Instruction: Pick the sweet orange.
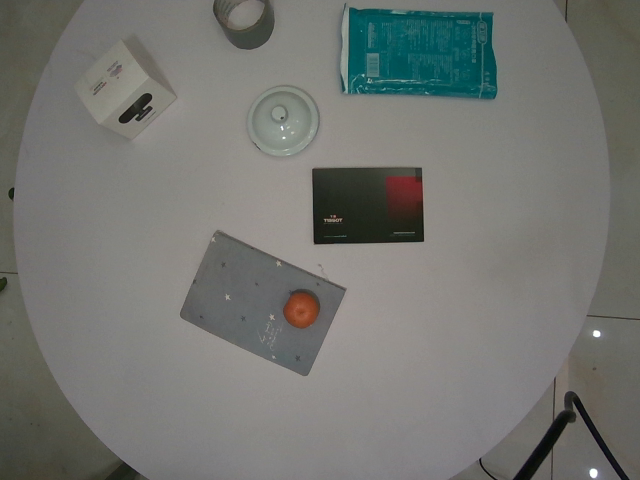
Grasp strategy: vertical